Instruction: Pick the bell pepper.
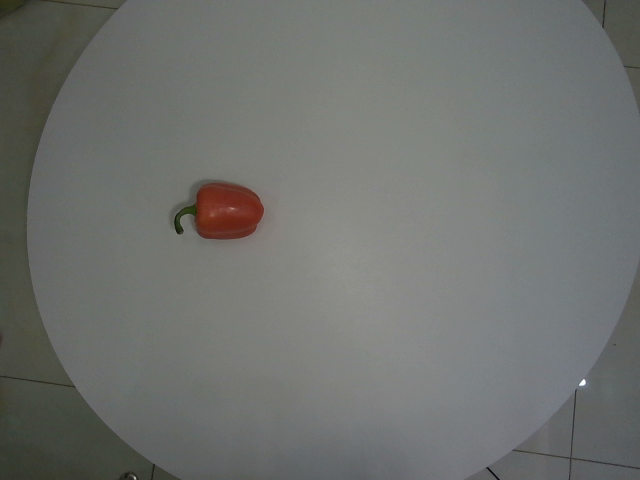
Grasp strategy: vertical